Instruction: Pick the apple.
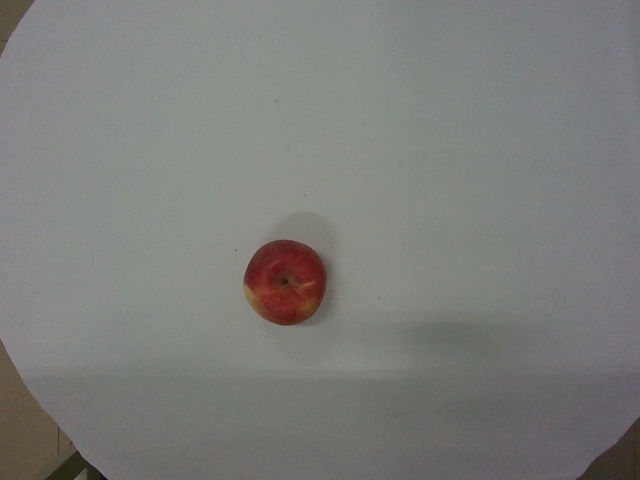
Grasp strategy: vertical